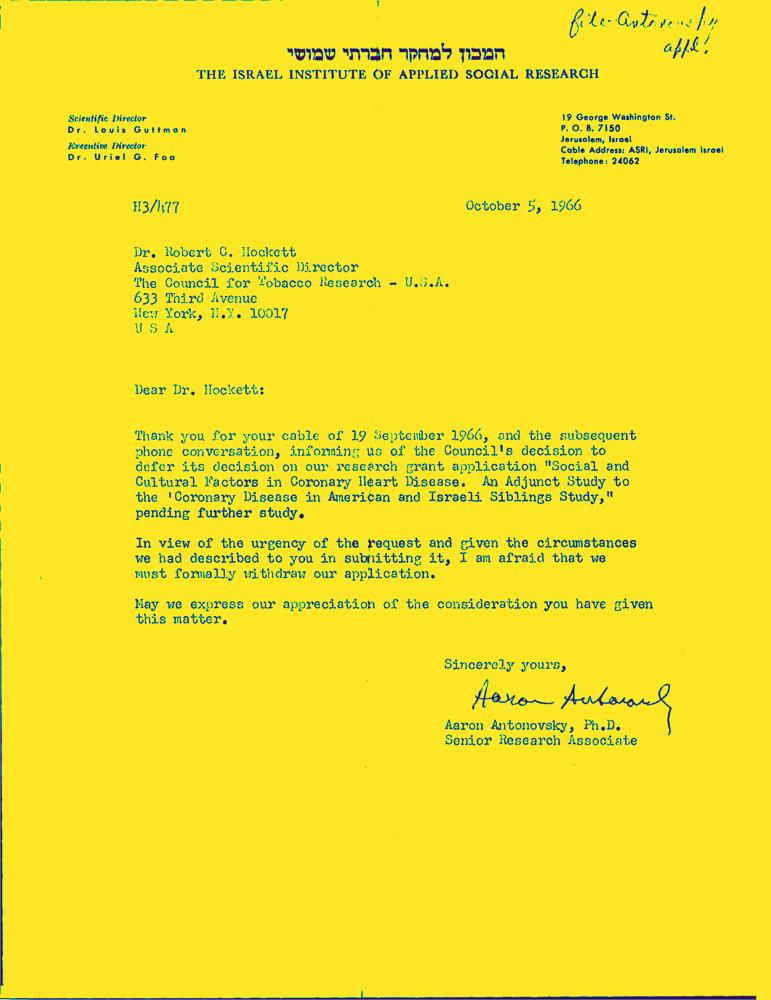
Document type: Letter-Doc